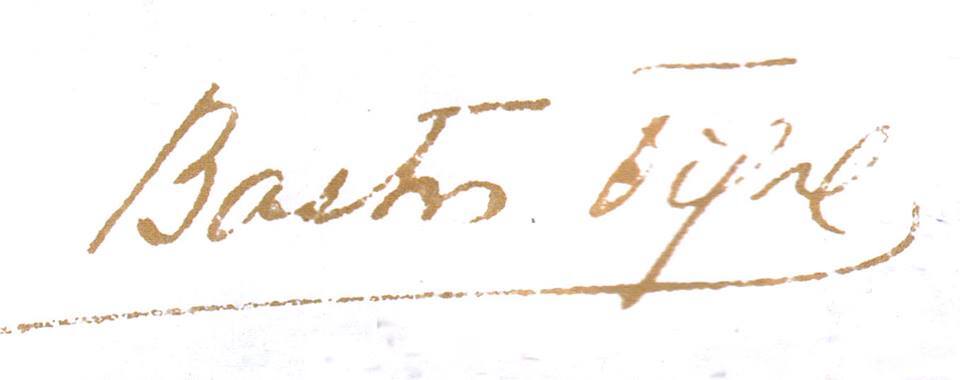
Signature of: manuel bastos tigre